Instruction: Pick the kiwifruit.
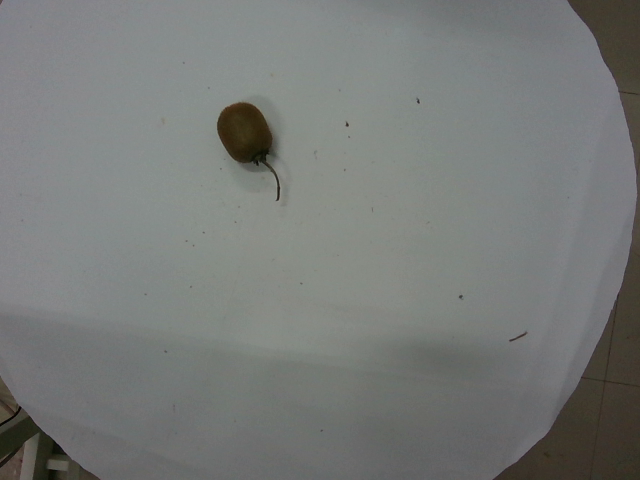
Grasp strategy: vertical